Question: What is the potential diagnosis?
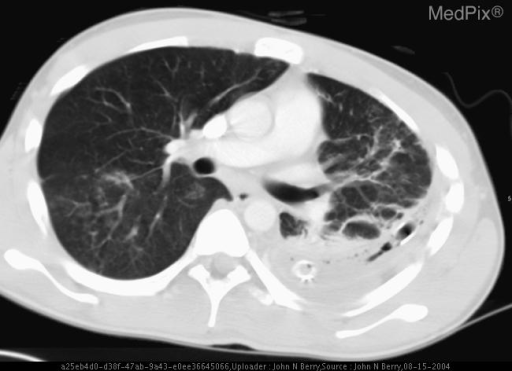
Answer: The possible diagnosis includes The air fluid level on the PA and lateral chest radiographs could represent:
•  an empyema with a bronchopleural fistula vs. infection with gas-producing organism
•  an abscess in the lung parenchyma with a bronchopleural fistula vs. infection with gas-producing organism
•  loculated pleural effusion and pneumothorax
•  a pneumatocele with bronchopleural fistula
•  post-traumatic hemothorax with bronchopleural fistula

The axial CT of the chest findings are classic and pathognomonic for a thoracic empyema..